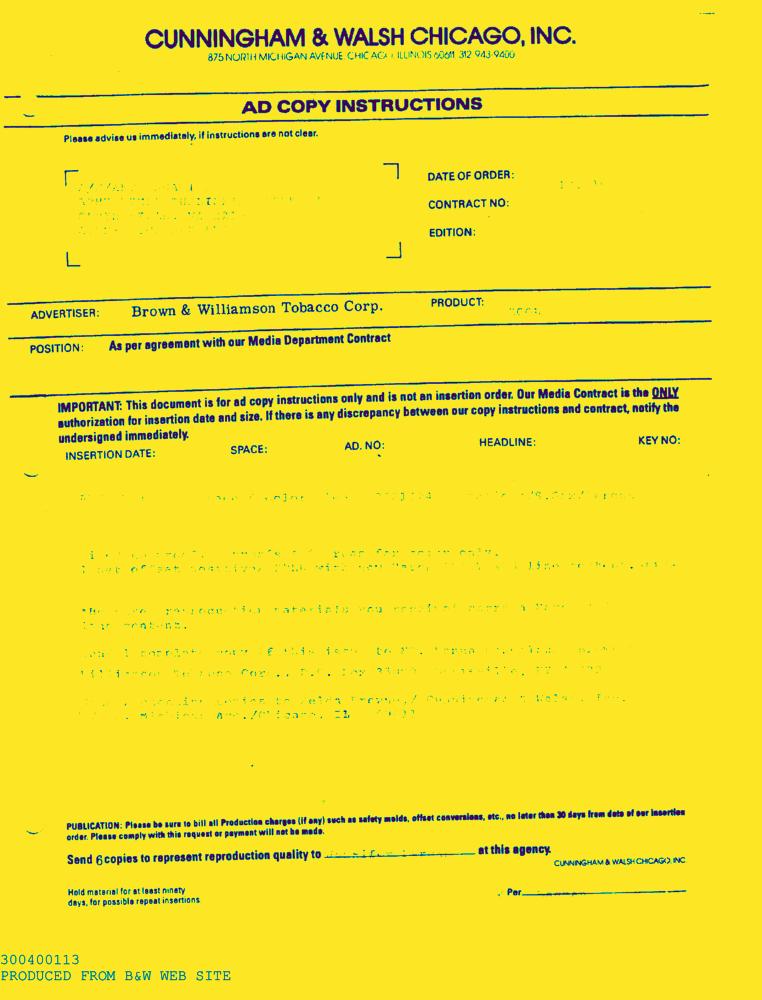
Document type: AD